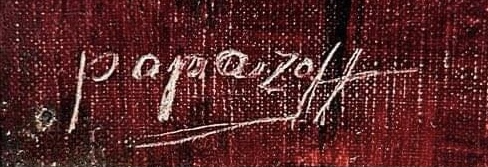
Signature of: george papazov